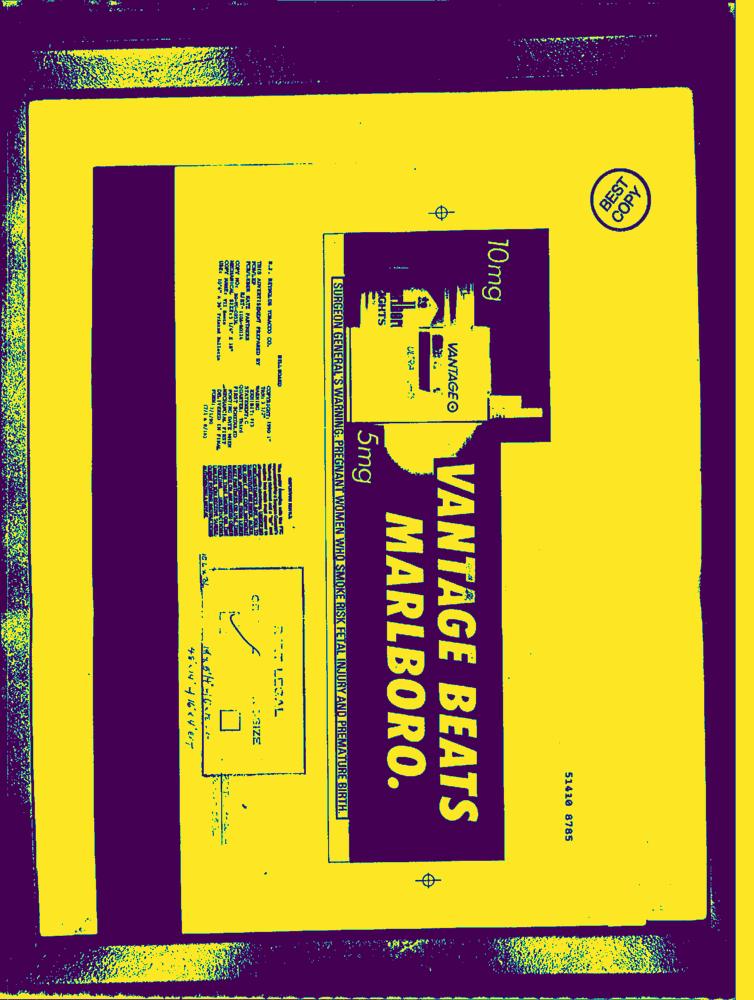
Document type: AD